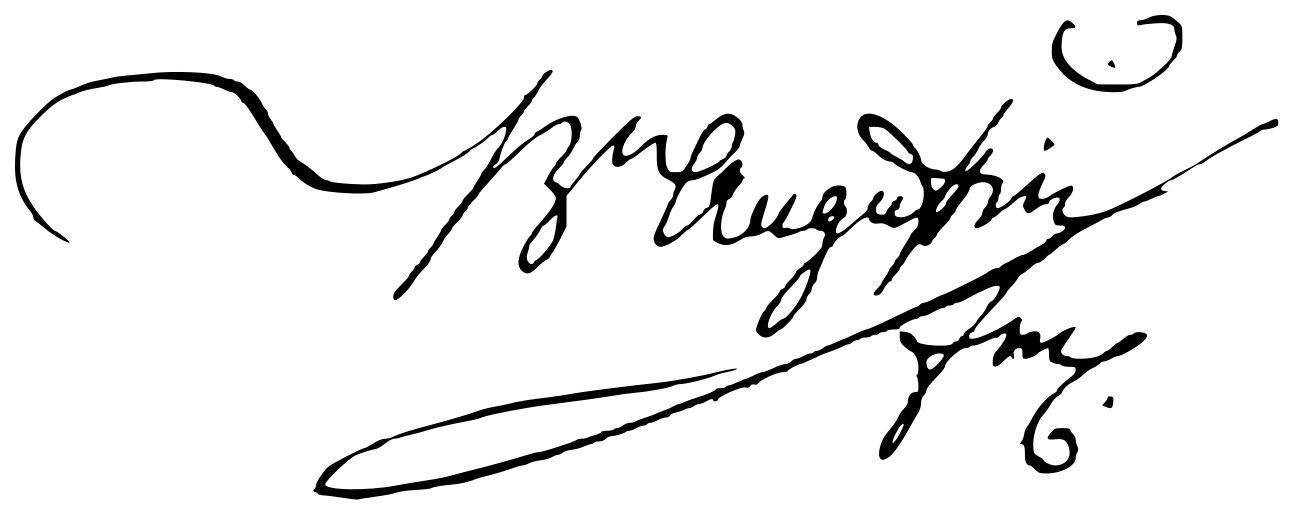
Signature of: vincenz von augustin